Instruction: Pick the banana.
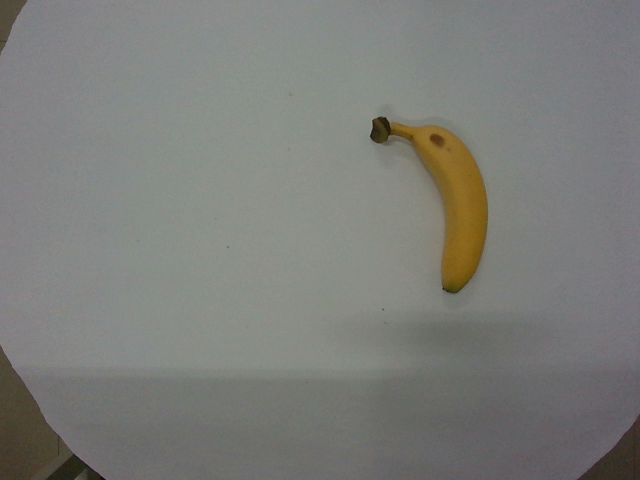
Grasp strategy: vertical